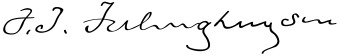
Signature of: frederick t frelinghuysen